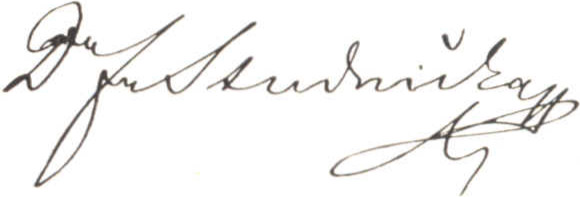
Signature of: františek josef studnička